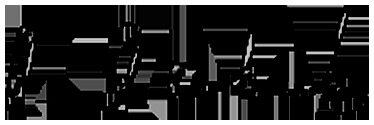
Signature of: alexander nikolaevich yakovlev